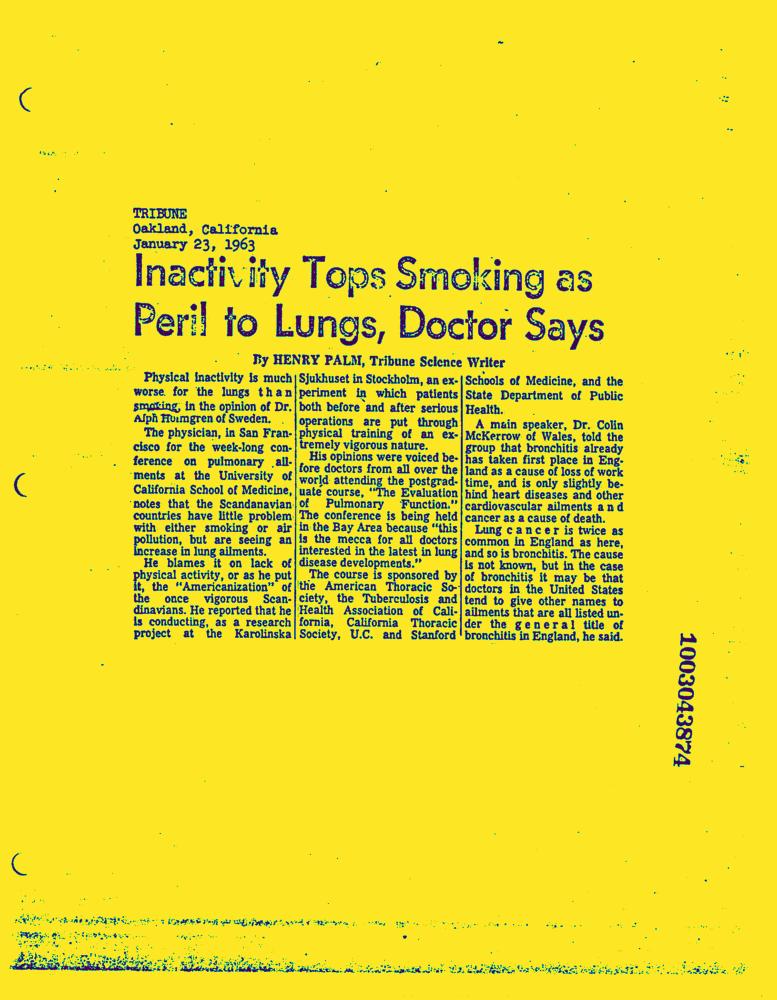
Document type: News-Article